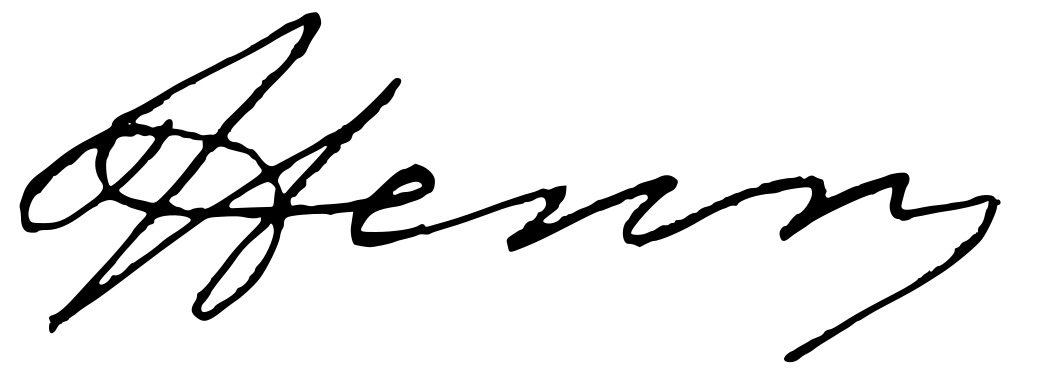
Signature of: prince henry duke of cumberland and strathearn